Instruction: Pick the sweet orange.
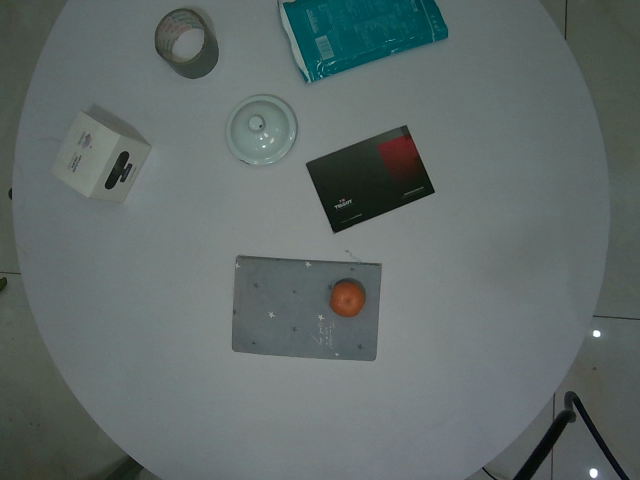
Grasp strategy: vertical